Question: What jurisdiction, city, or county is the document associated with?
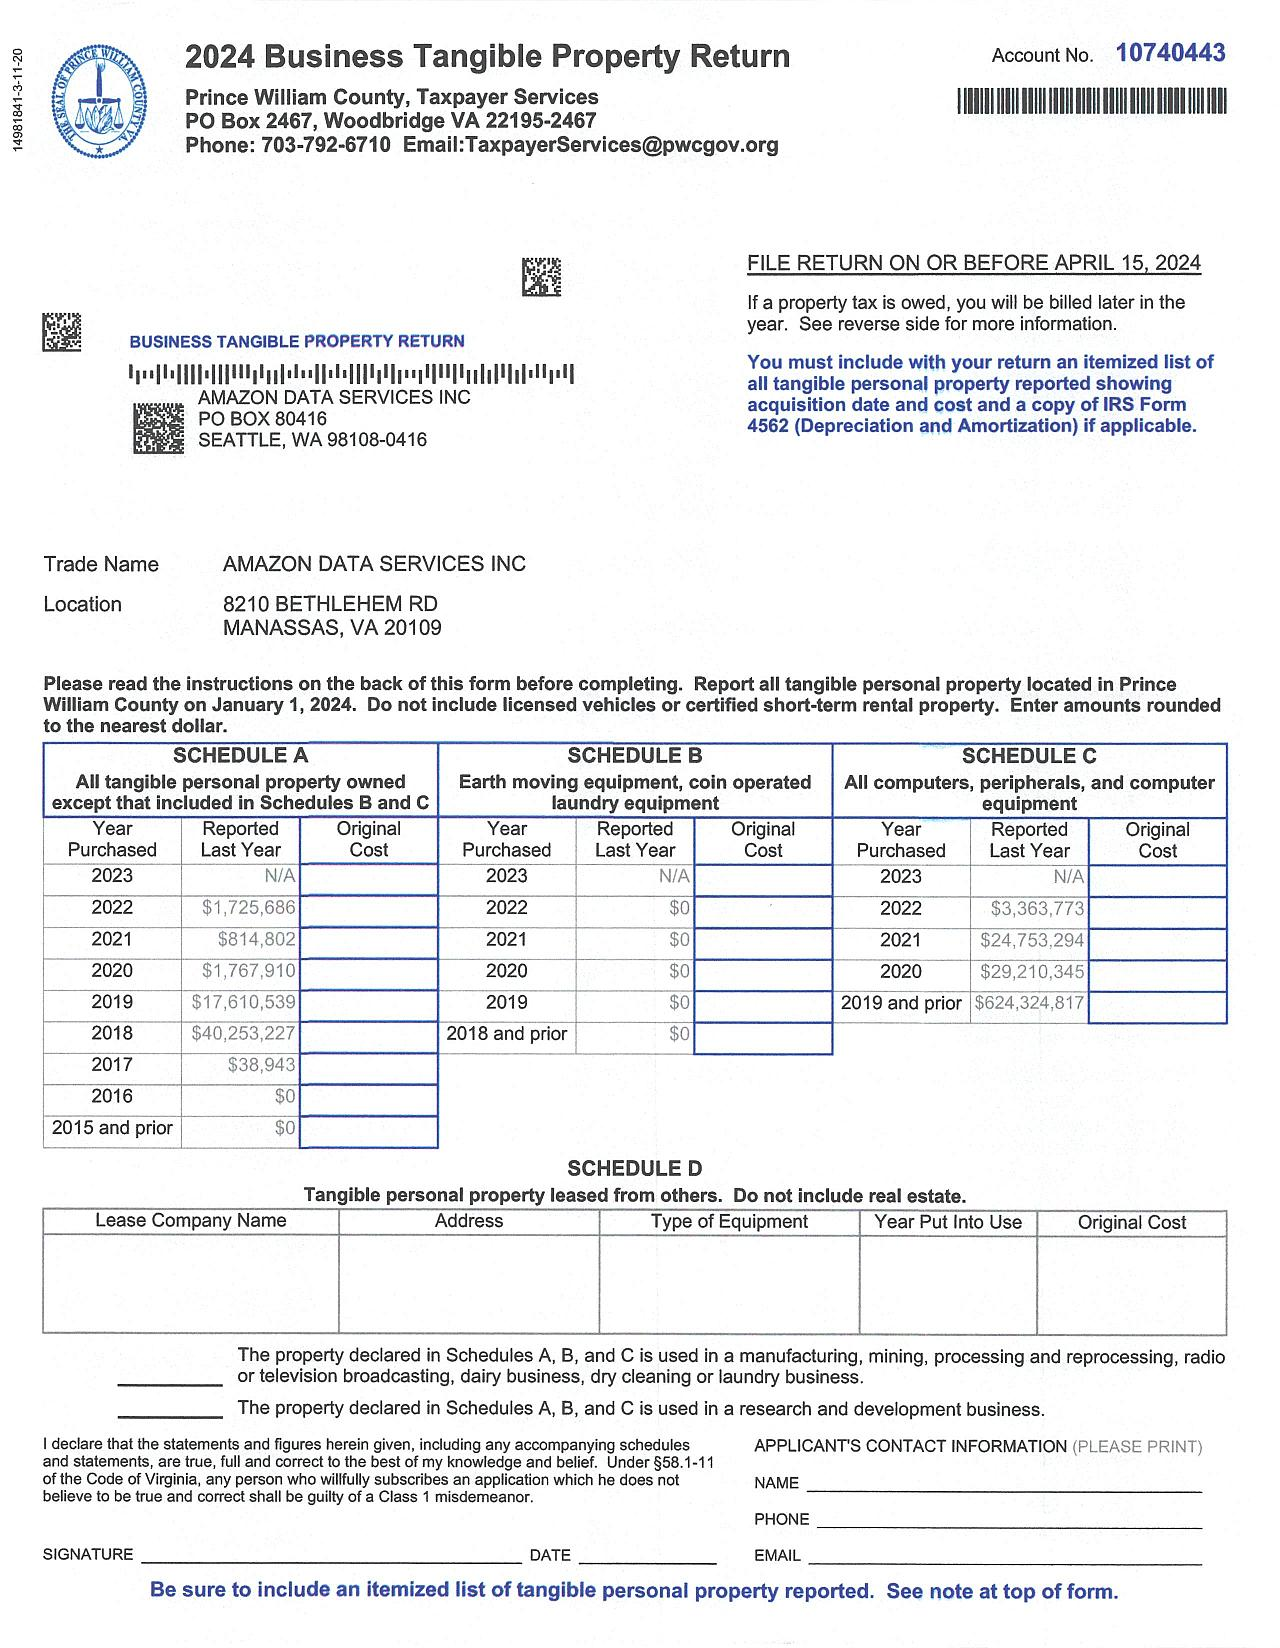
Answer: "Prince William County"